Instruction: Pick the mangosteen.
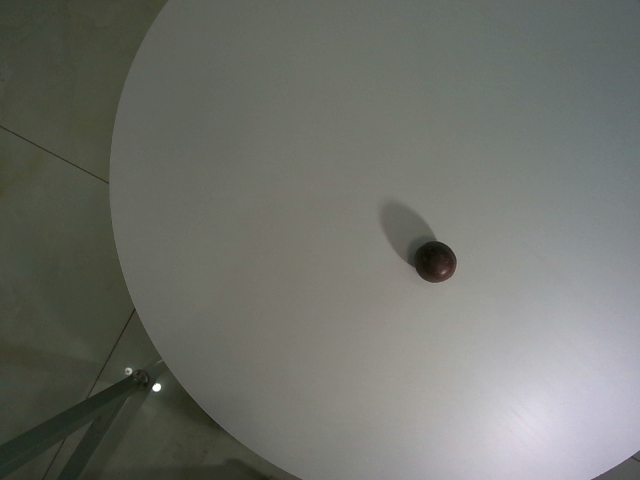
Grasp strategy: vertical